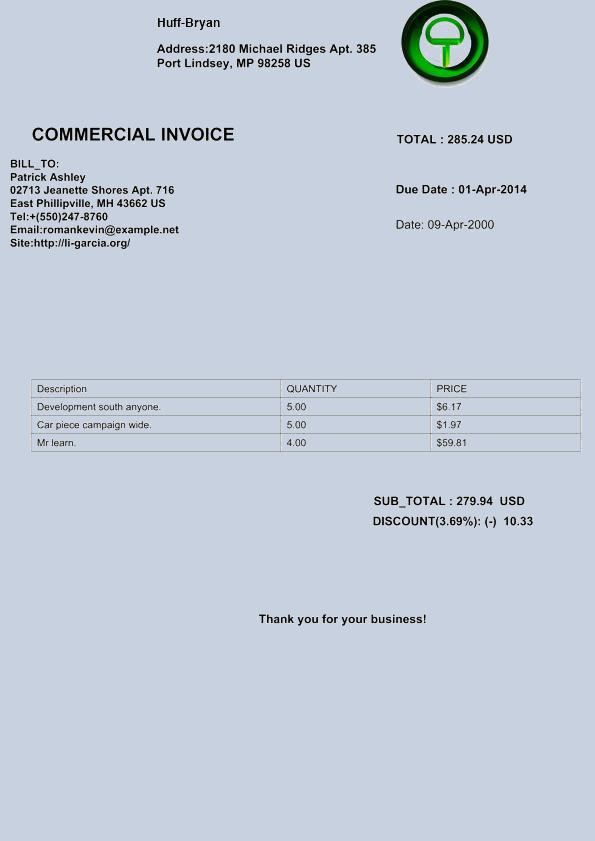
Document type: Invoice